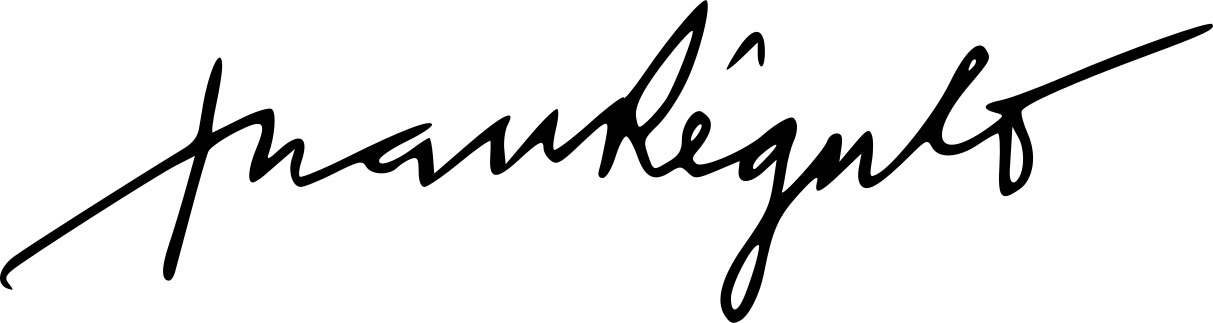
Signature of: juan régulo pérez